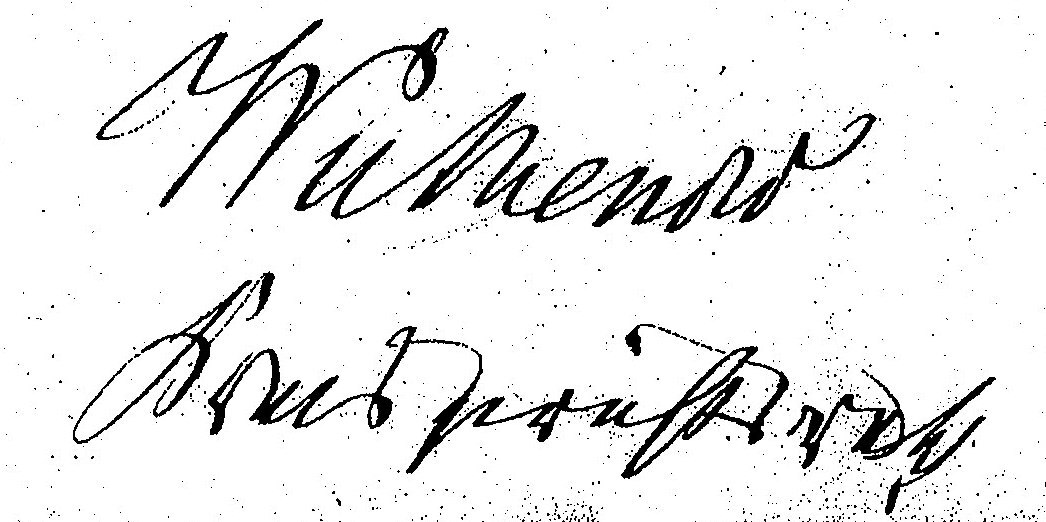
Signature of: ferdinand wuthenow